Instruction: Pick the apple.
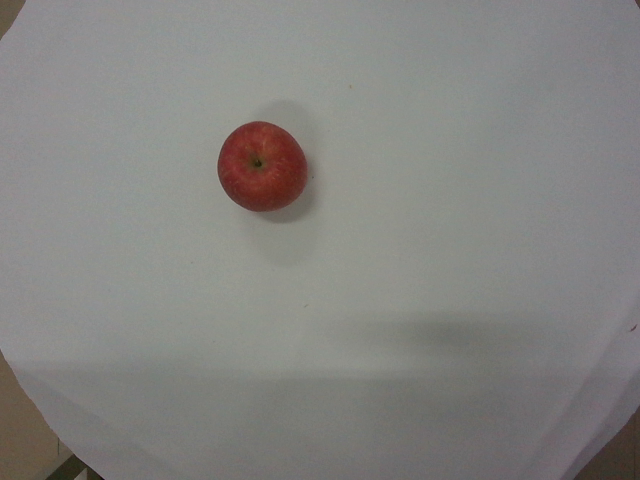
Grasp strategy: vertical